Question: How does the patient history play a role?
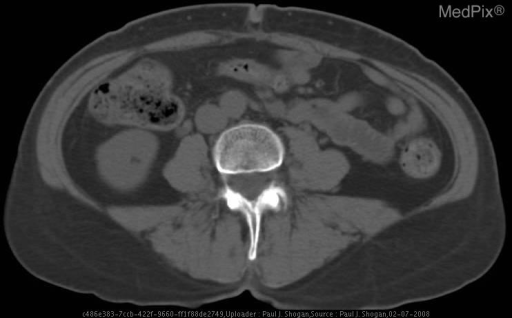
Answer: The patient's history of 59 yo woman referred for renal ultrasound. is key in understanding the case.